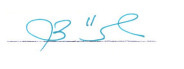
Signature of: mikhail schneider